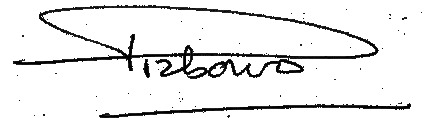
Signature of: prabowo subianto